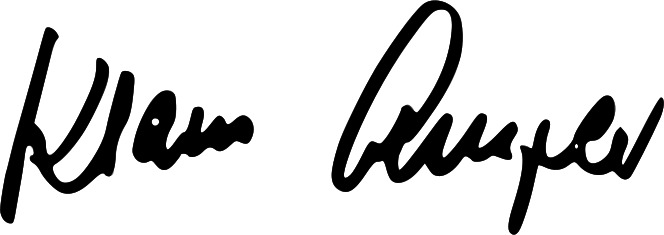
Signature of: klaus ampler